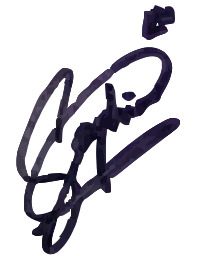
Signature of: sophia laforteza